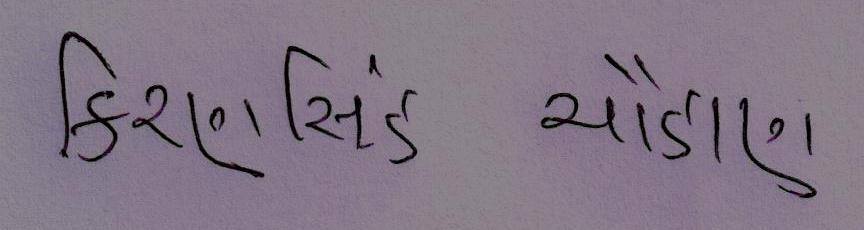
Signature of: kiransinh chauhan